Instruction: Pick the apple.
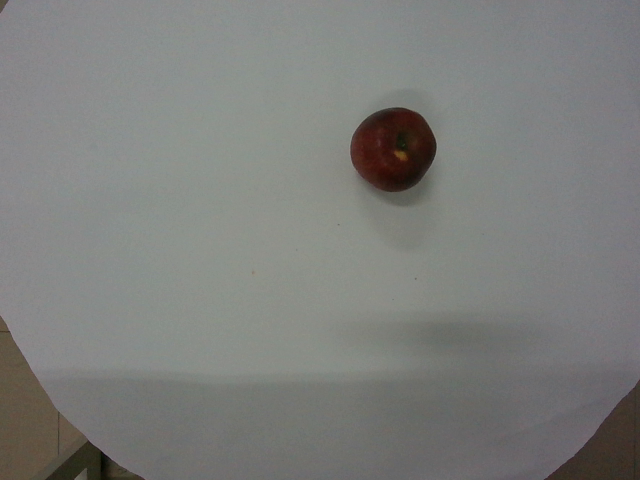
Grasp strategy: vertical